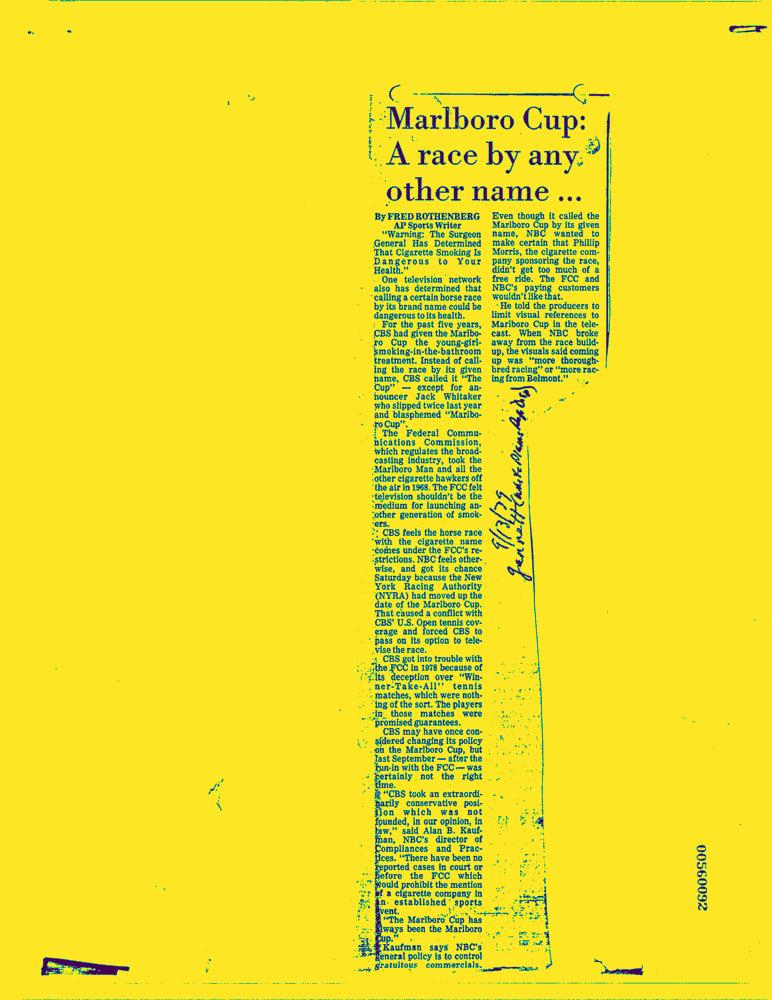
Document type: News-Article